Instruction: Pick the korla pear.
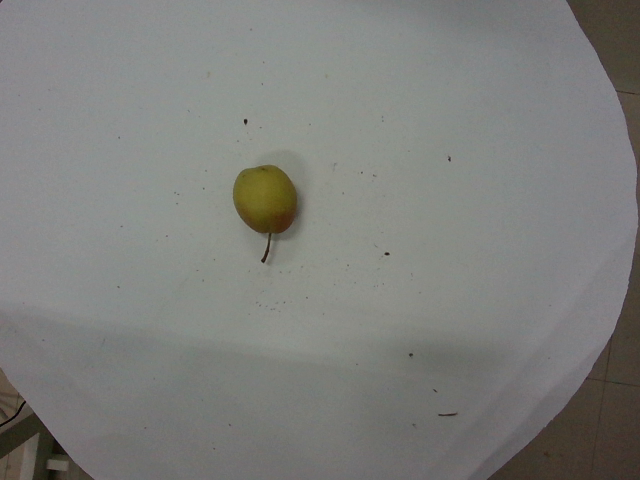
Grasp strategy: vertical